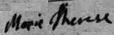
Signature of: maria theresa of savoy